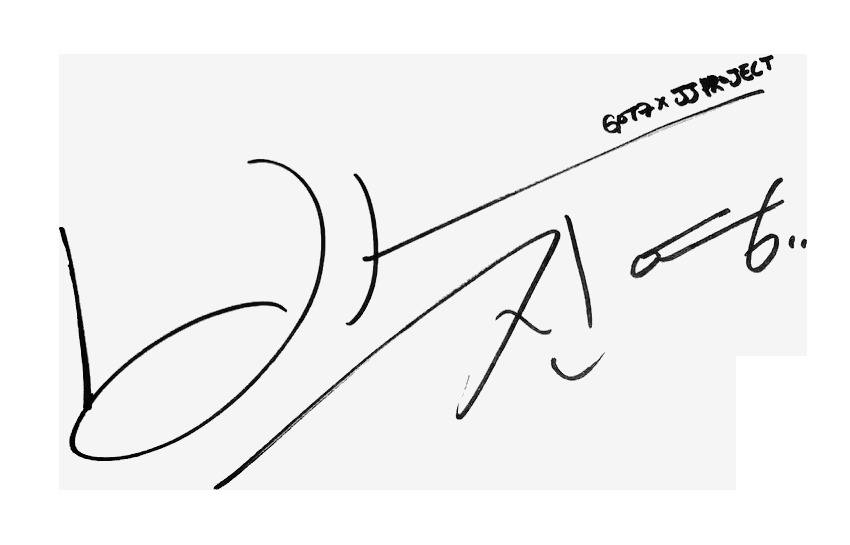
Signature of: park jin young